Retrieve the amount in words, amount in figures, name of the payee, date on the cheque, and the bank name from the image.
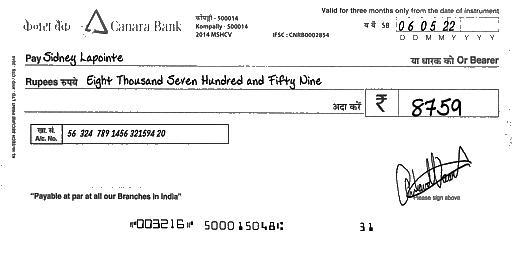
amt_in_words: Eight Thousand Seven Hundred and Fifty Nine
amt_in_figures: 8759
payee_name: Sidney Lapointe
bank_name: Canara Bank
cheque_date: 06/05/22